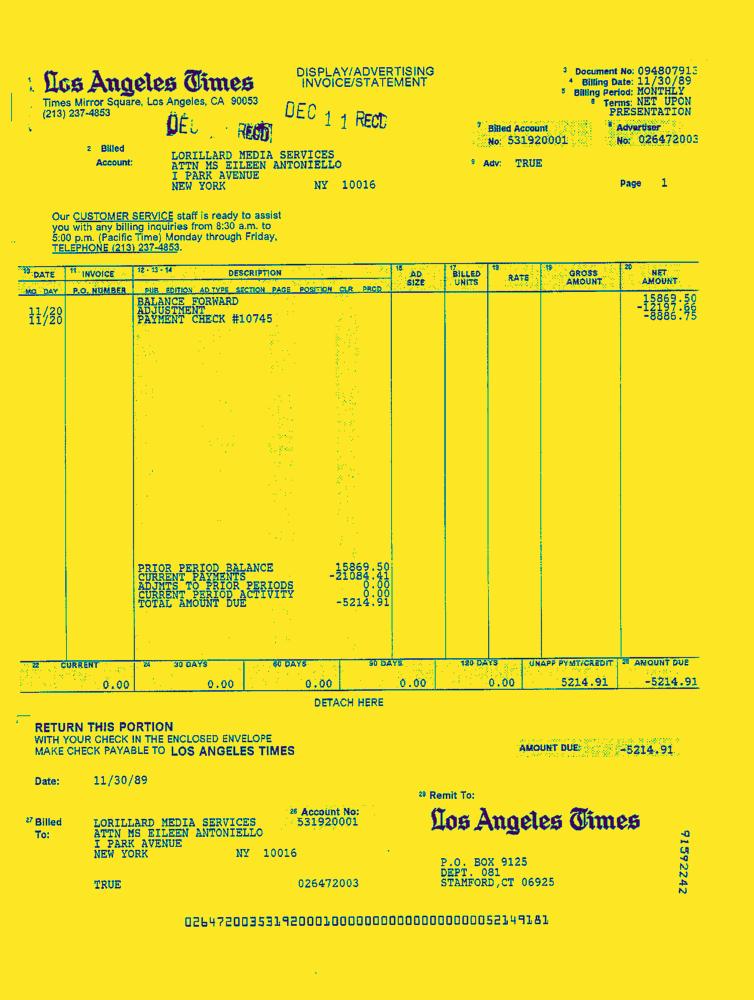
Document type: Invoice-Doc